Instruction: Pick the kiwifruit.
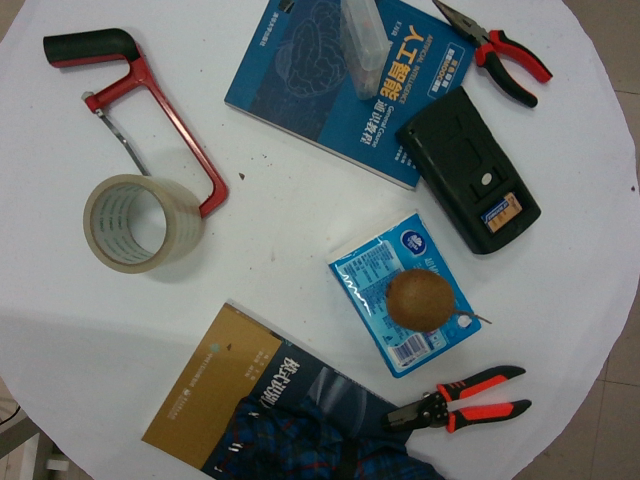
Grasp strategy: vertical